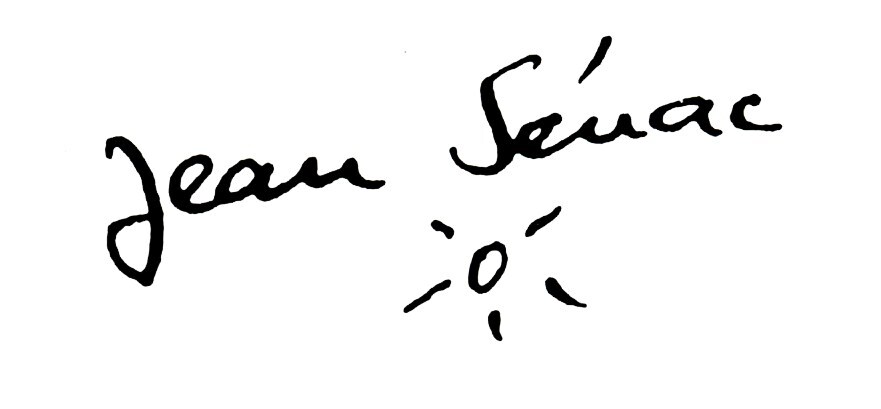
Signature of: jean sénac